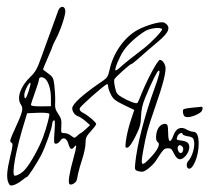
Signature of: dhani nivat of thailand prince bidyalabh bridhyakon